Question: Describe the condition in detail:
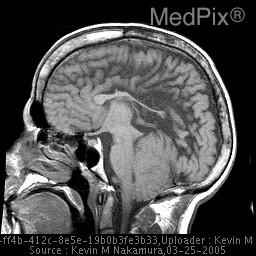
Answer: The disease is discussed as: Clinical Presentation:
Chiari II malformations occur in 0.02% of births and affects females twice the rate of incidence.  The malformation is caused by the incomplete closing of the fetal neural tube, which allows CSF to leak through the dehiscent tube.  Therefore, Chiari II is always associated with myelomeningocele.
Pathology/Imaging:
The malformation affects the skull, dura, brain, spine, and spinal cord.  The skull and dura abnormalities include a lacunar skull, small posterior fossa, low-lying transverse sinuses, fenestrated falx, heart-shaped cerebellum, gaping foramen magnum, and concave clivus.  Typically, the cerebellar tonsils, vermis, fourth ventricle, and brain stem are herniated through the foramen magnum.  Abnormalities with the brain include an inferiorly displaced vermis and choroid plexus, tectal beaking, "creeping" cerebellum, "towering" vermis, callosal dysgenesis, medullary kink, and gyral anomalies including the stenogyria and interdigitating gyri.  Hydrocephalus is common along with an elongated fourth ventricle, a large massa intermedia in the third ventricle, and enlarged occipital horns of the lateral ventricles.  Spinal cord anomalies include myelomeningocele, syringohydromyelia, and diastematomyelia.
Treatment:
Shunting to treat hydrocephalus or surgical closure of neural tube defect.